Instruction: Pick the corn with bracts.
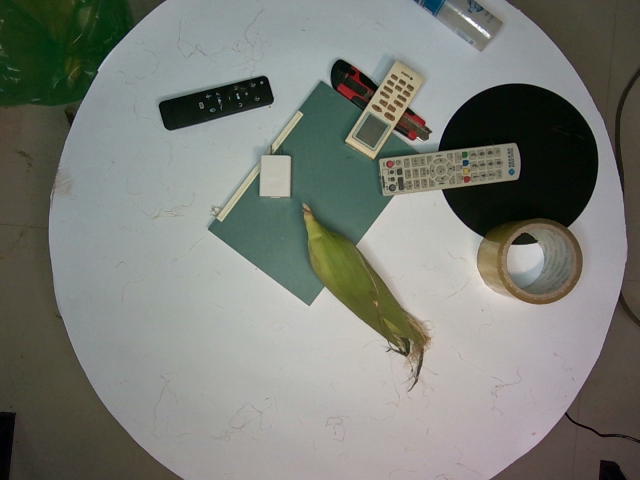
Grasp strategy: vertical